Question: What is the main concern?
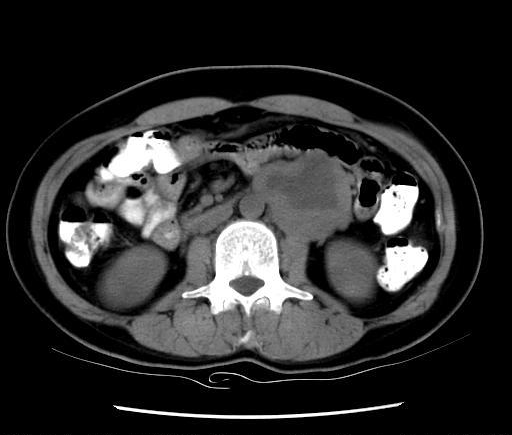
Answer: The findings suggest large left adrenal mass.  Location within the adrenal gland excluded adenopathy. Contrast within bowel excluded bowel as an etiology.. Large left adrenal mass. The patient might have a history of Hypertension, occ palpations, heat intolerance.